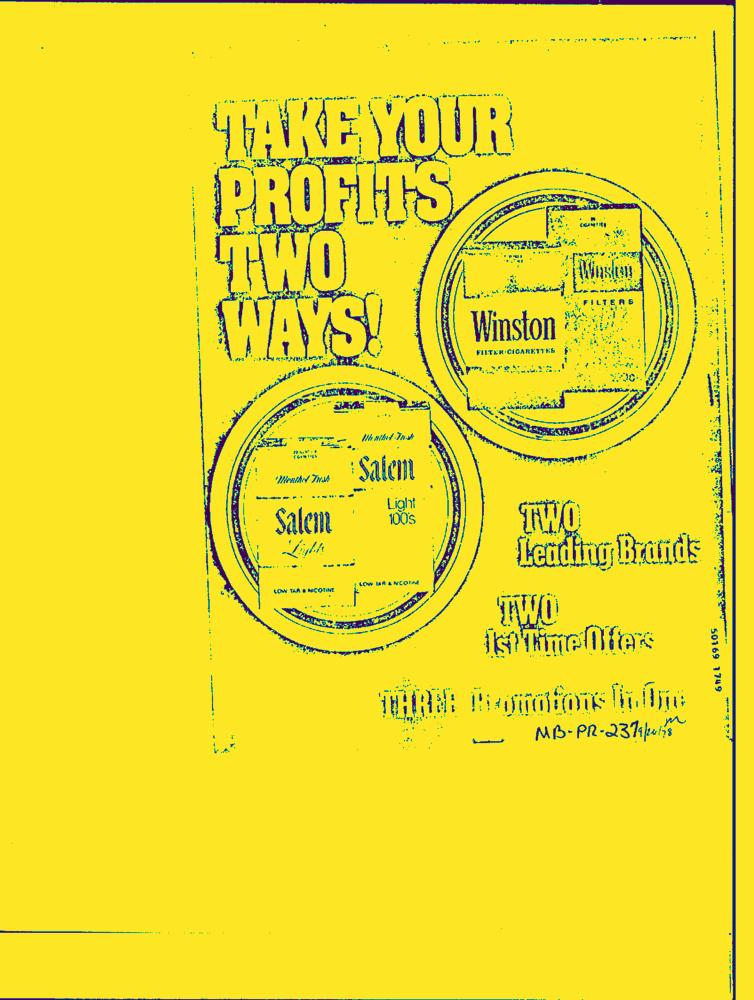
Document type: AD